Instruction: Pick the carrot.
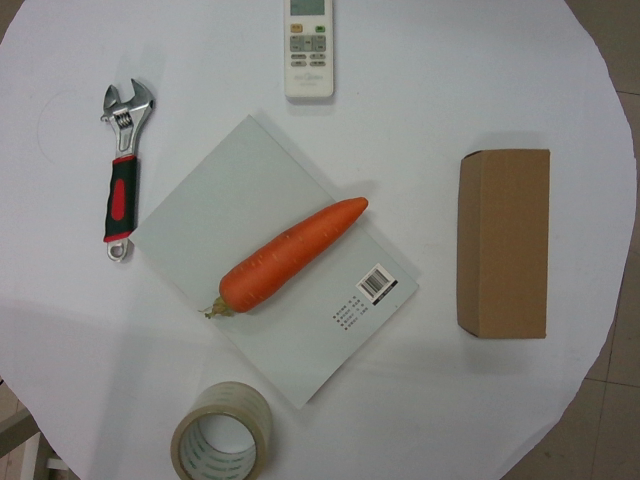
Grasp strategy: vertical